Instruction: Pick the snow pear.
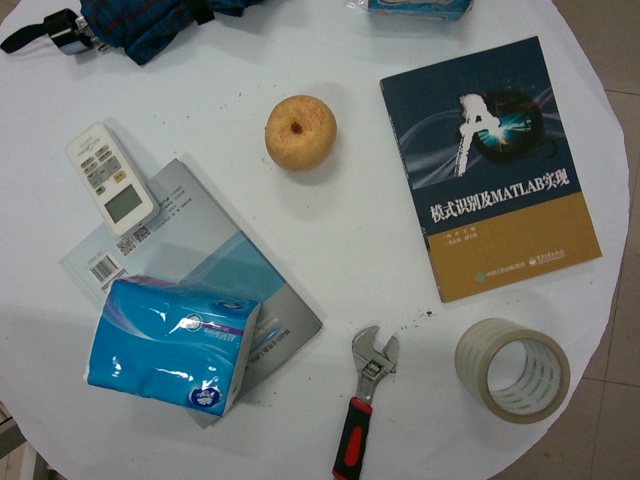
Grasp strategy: vertical